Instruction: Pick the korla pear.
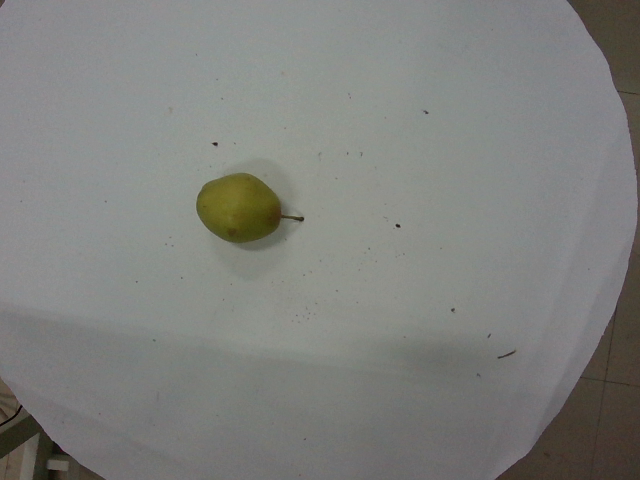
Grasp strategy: vertical